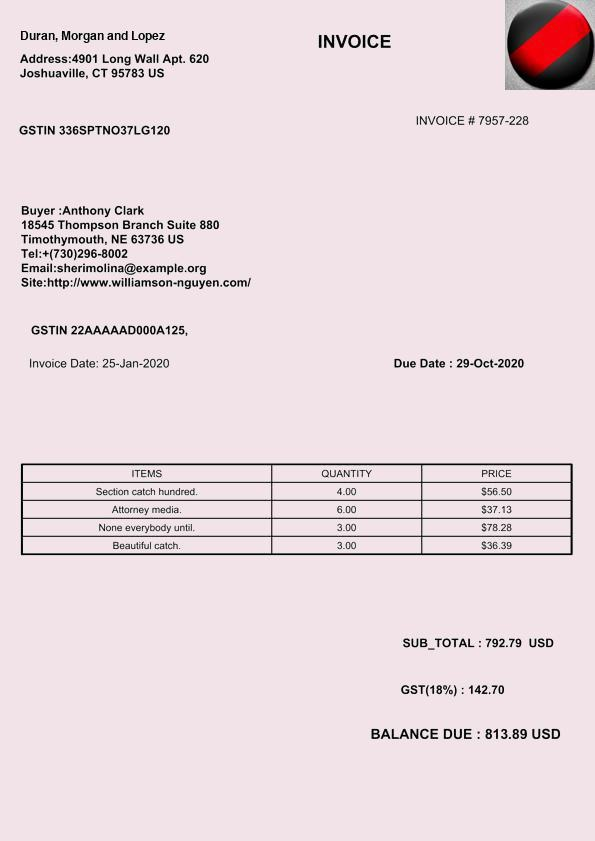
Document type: Invoice